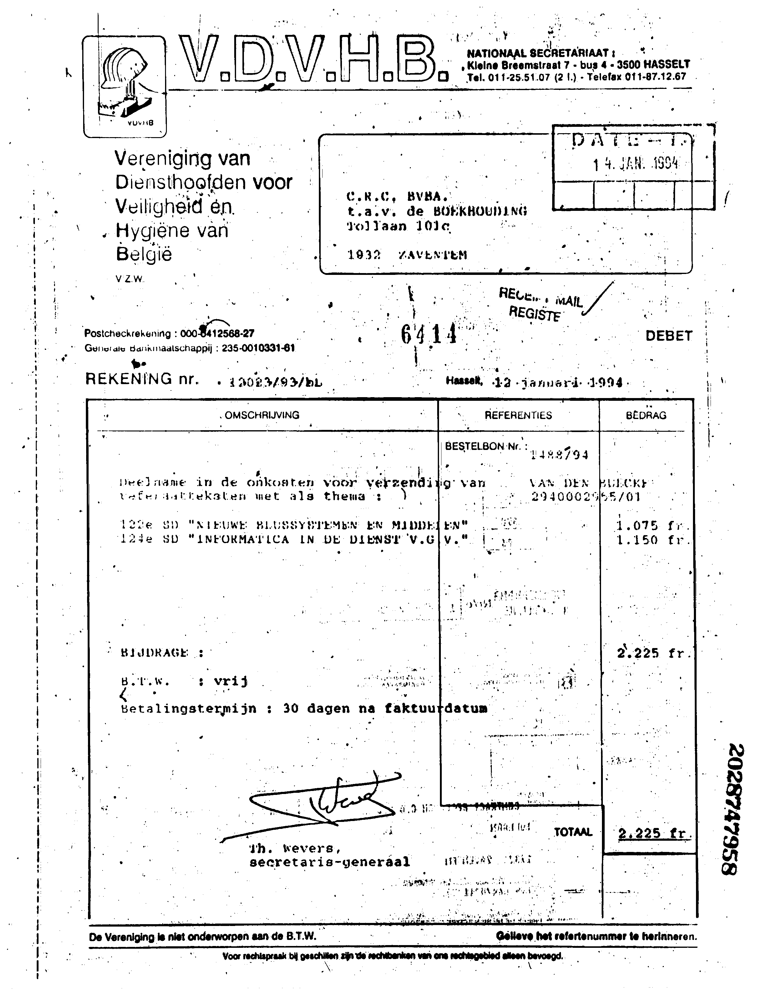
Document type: Invoice